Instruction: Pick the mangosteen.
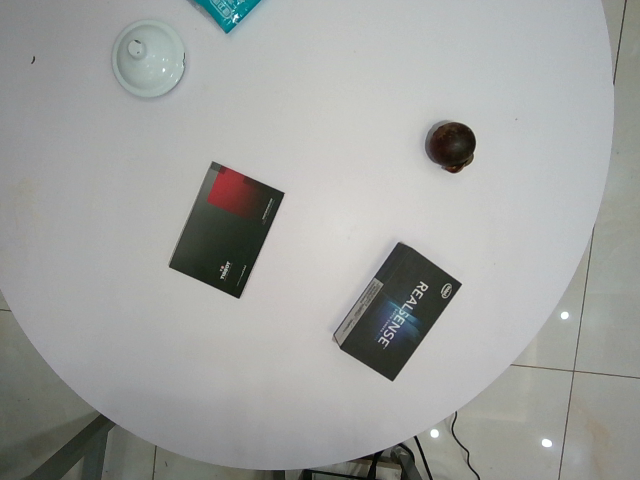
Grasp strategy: vertical